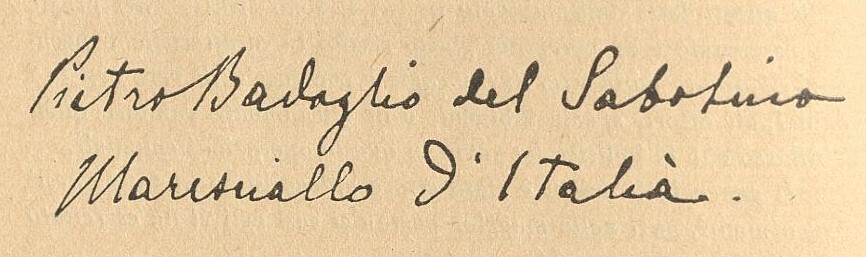
Signature of: pietro badoglio